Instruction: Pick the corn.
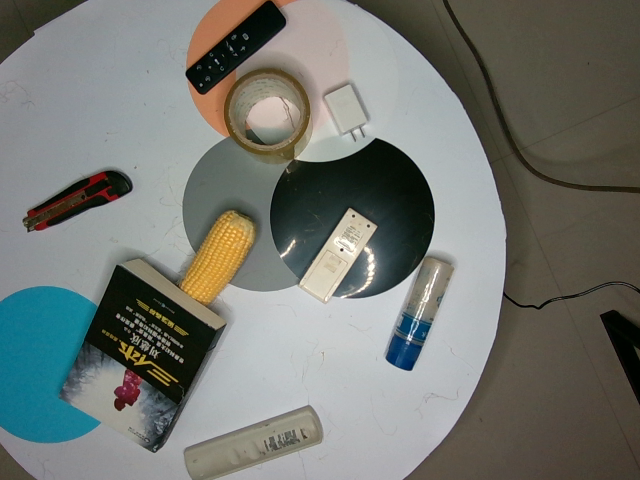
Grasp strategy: vertical